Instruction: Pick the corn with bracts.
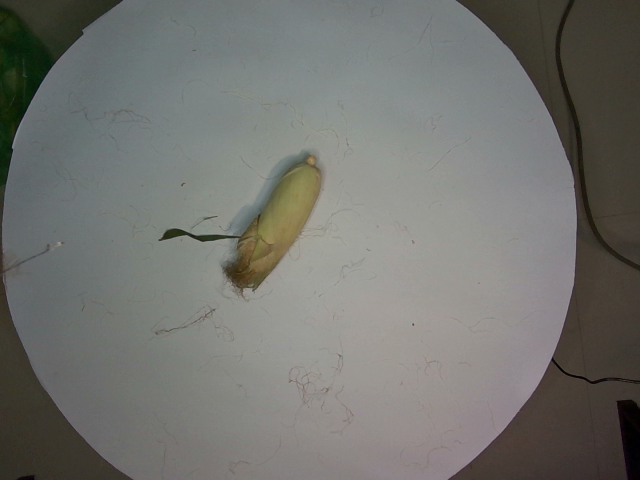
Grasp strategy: vertical